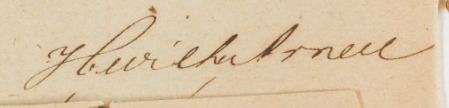
Signature of: hampus wilhelm arnell